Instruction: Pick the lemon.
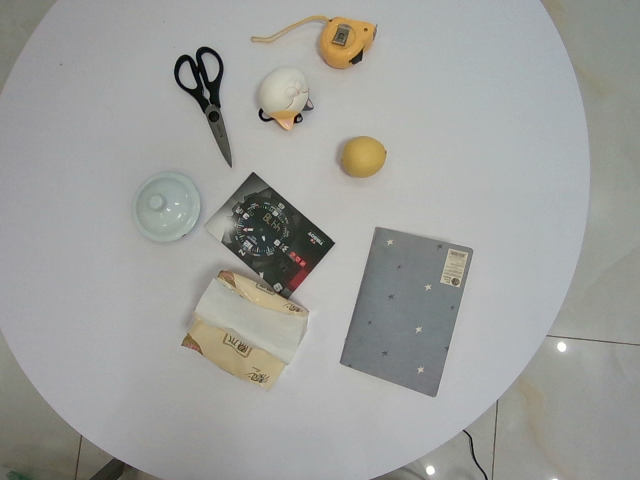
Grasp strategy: vertical